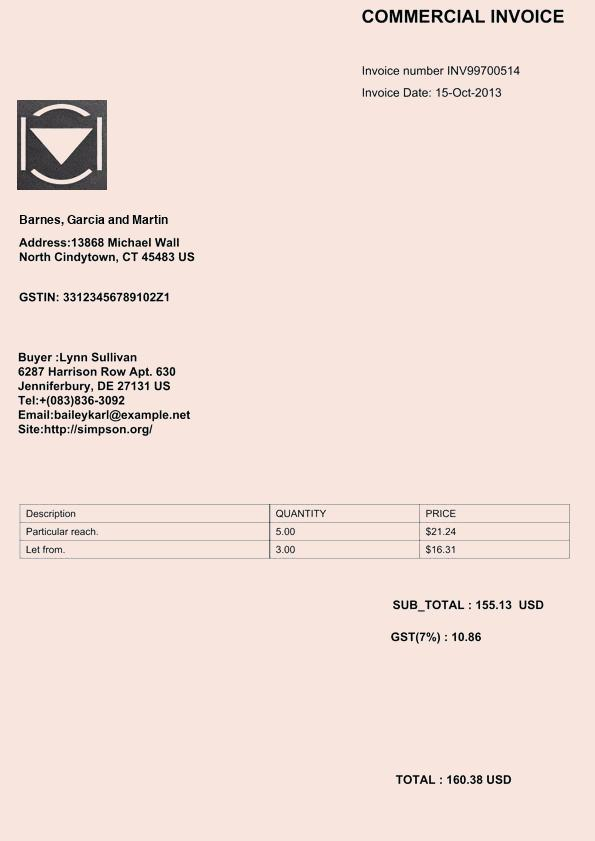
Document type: Invoice